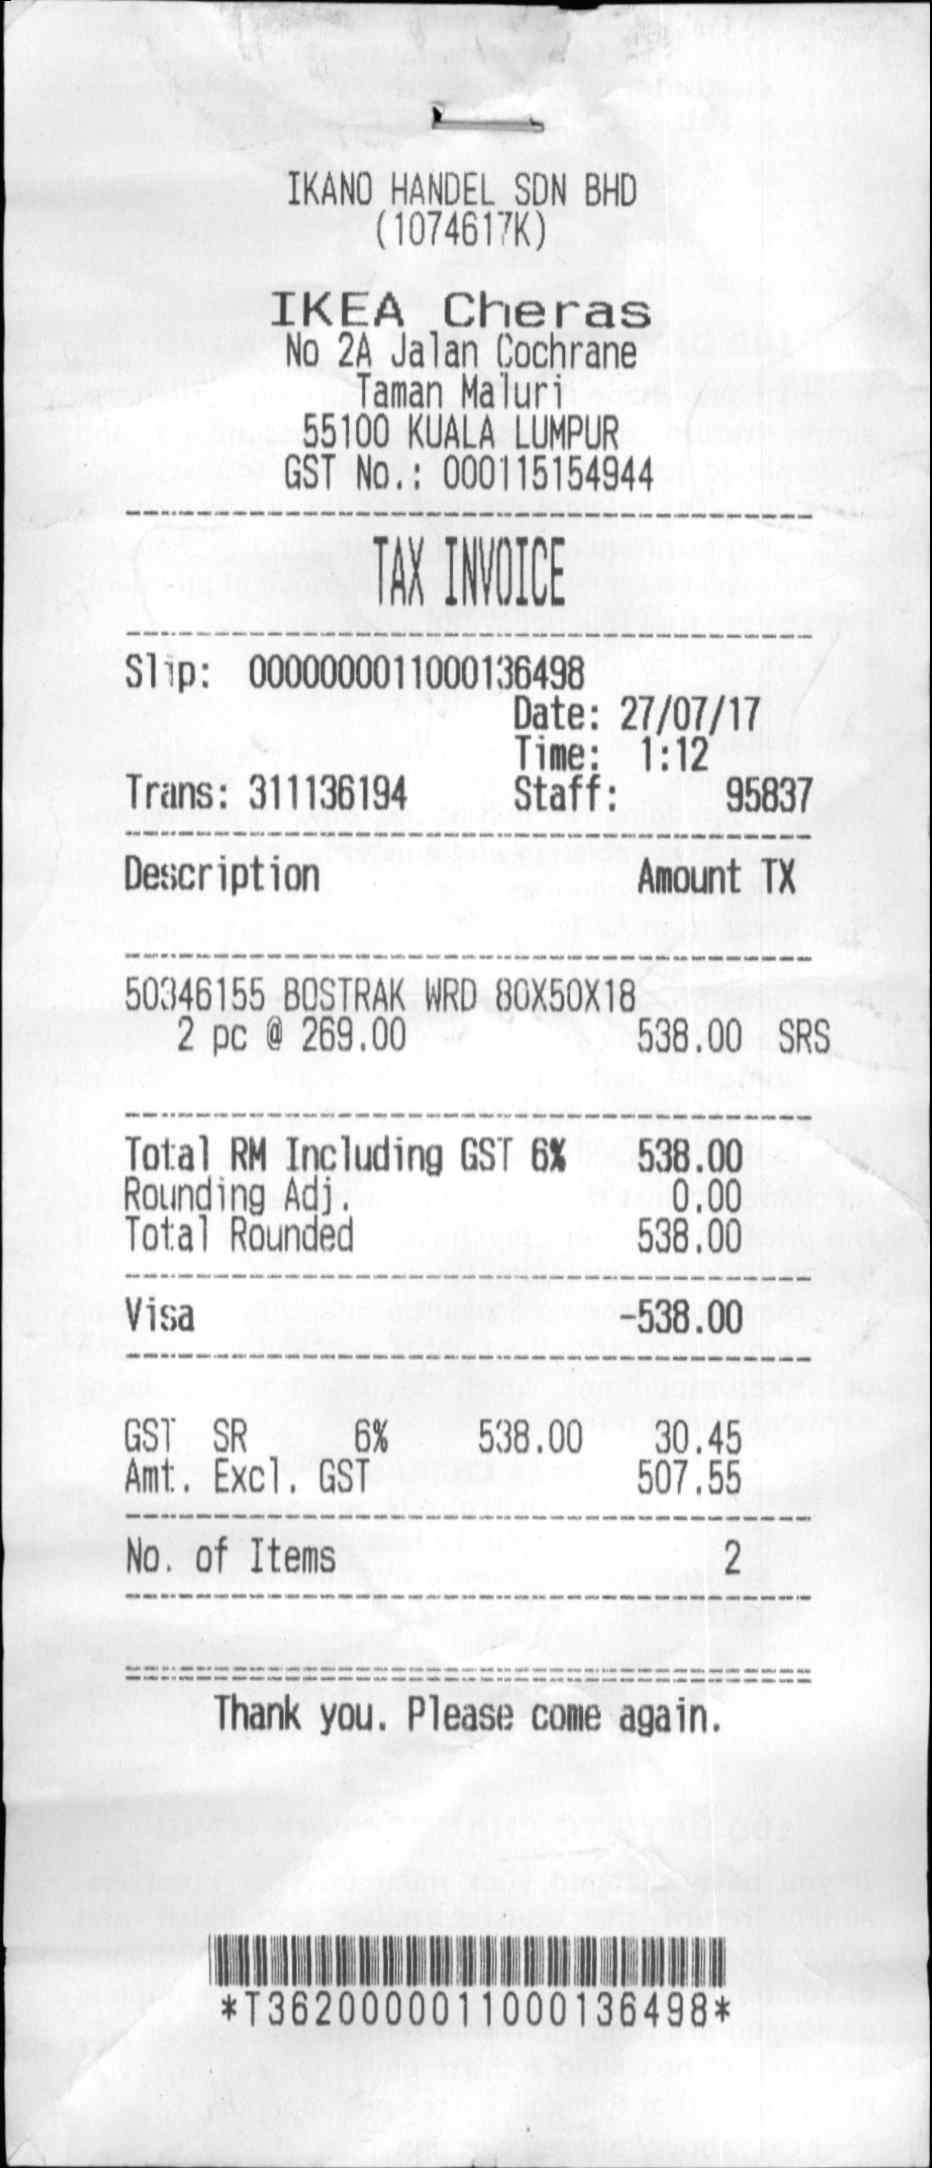
IKANO HANDEL SDN BHD
(1074617K)
IKEA CHERAS
NO 2A JALAN COCHRANE
TAMAN MALURI
55100 KUALA LUMPUR
GST NO.: 000115154944
TAX INVOICE
SLIP: 0000000011000136498
DATE: 27/07/17
TIME: 1:12
TRANS: 311136194
STAFF:
95837
DESCRIPTION
AMOUNT TX
50346155 BOSTRAK WRD 80X50X18
2 PC @ 269.00
538.00 SRS
TOTAL RM INCLUDING GST 6%
538.00
ROUNDING ADJ.
0.00
TOTAL ROUNDED
538.00
VISA
-538.00
GST
SR
6%
538.00
30.45
AMT. EXCL. GST
507.55
NO. OF ITEMS
2
THANK YOU. PLEASE COME AGAIN.
*T3620000011000136498*